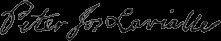
Signature of: peter joseph lavialle